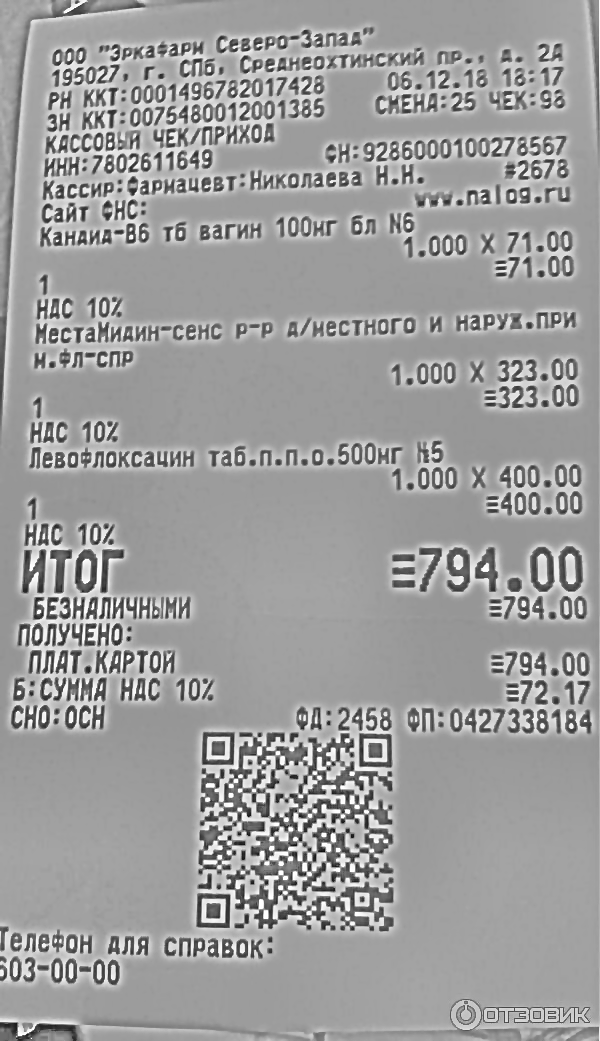
Продавец: ООО "Зрка-фарм Северо-Запад"
ИНН: 7802611649
Дата: 06.12.18
Товары: Канада-В6 тб вагин 100кг бл №1; МестаМидин-сенс р-р д/местного и наруж.при м.#Л-спр; Левофлоксацин таб.п.п.о.500мг №5
Количество: 1.000; 1.000; 1.000
Цена: 71.00; 323.00; 400.00
Сумма: 71.00; 323.00; 400.00
Итого: 794.00